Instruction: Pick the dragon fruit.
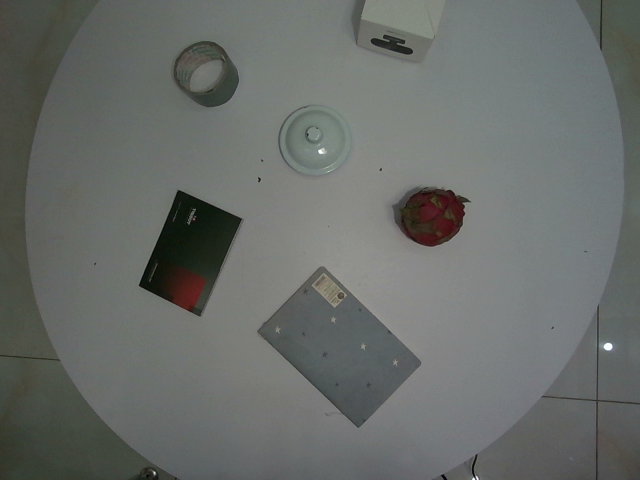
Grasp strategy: vertical